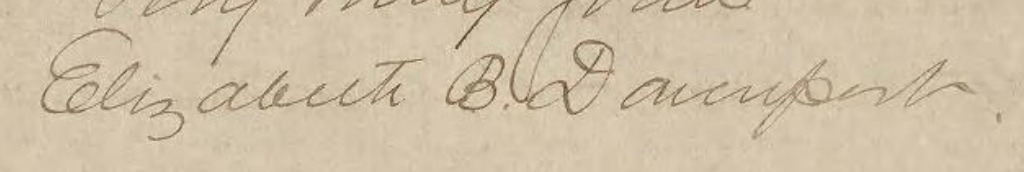
Signature of: elizabeth braxton davenport